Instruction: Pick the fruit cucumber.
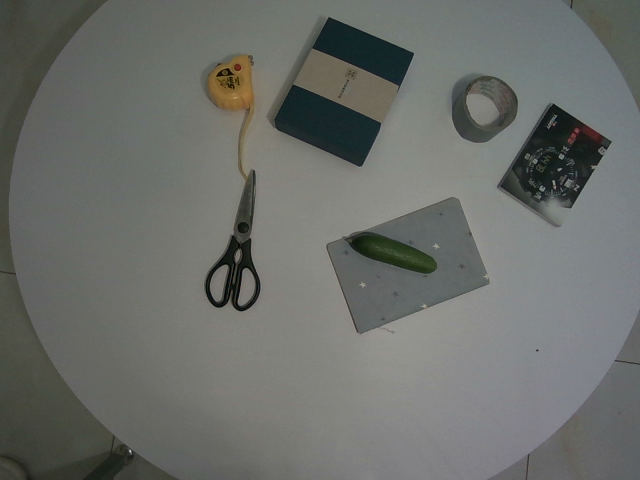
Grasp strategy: vertical